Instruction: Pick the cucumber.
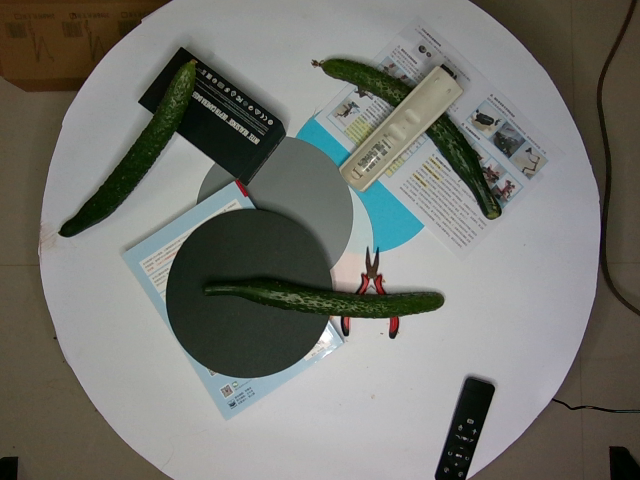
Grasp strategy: vertical